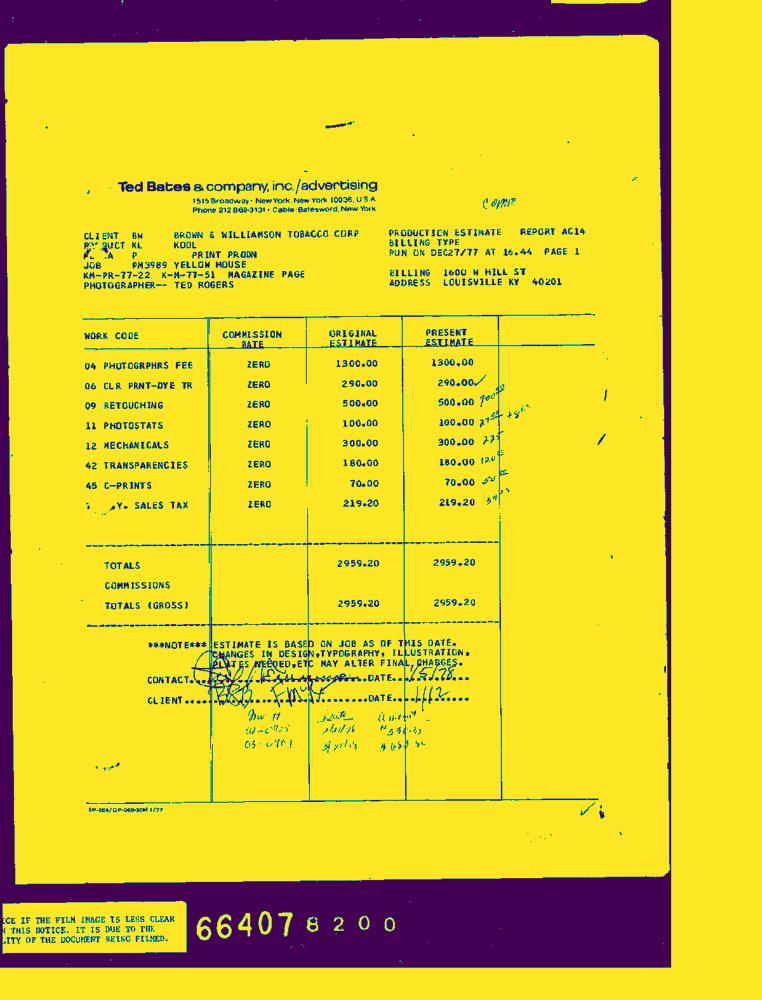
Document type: Invoice-Doc